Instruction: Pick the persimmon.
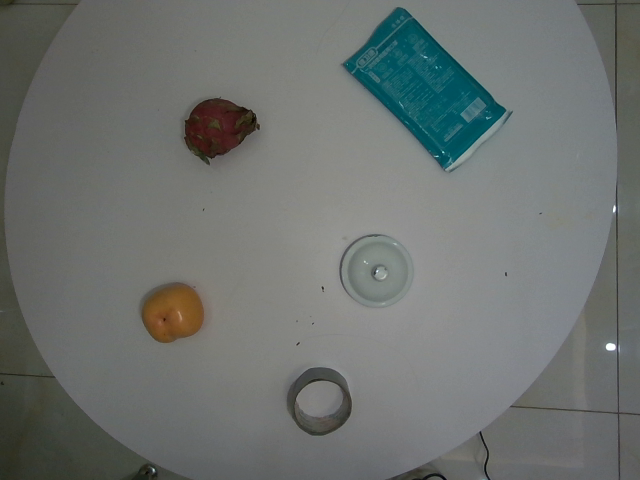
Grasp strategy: vertical